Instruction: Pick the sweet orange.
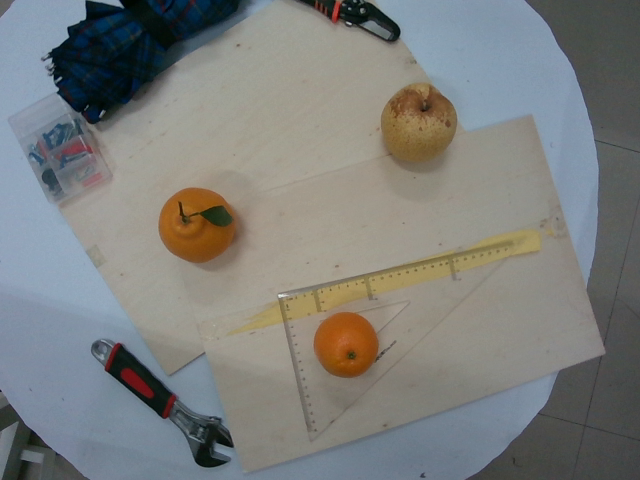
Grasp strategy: vertical